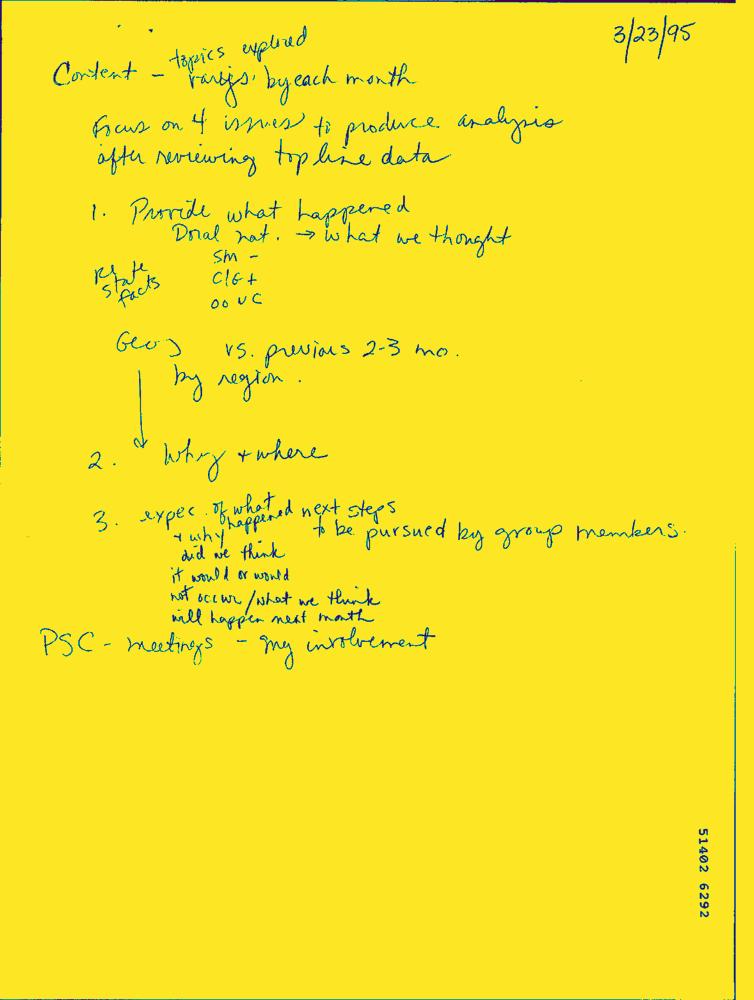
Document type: Hand-Written